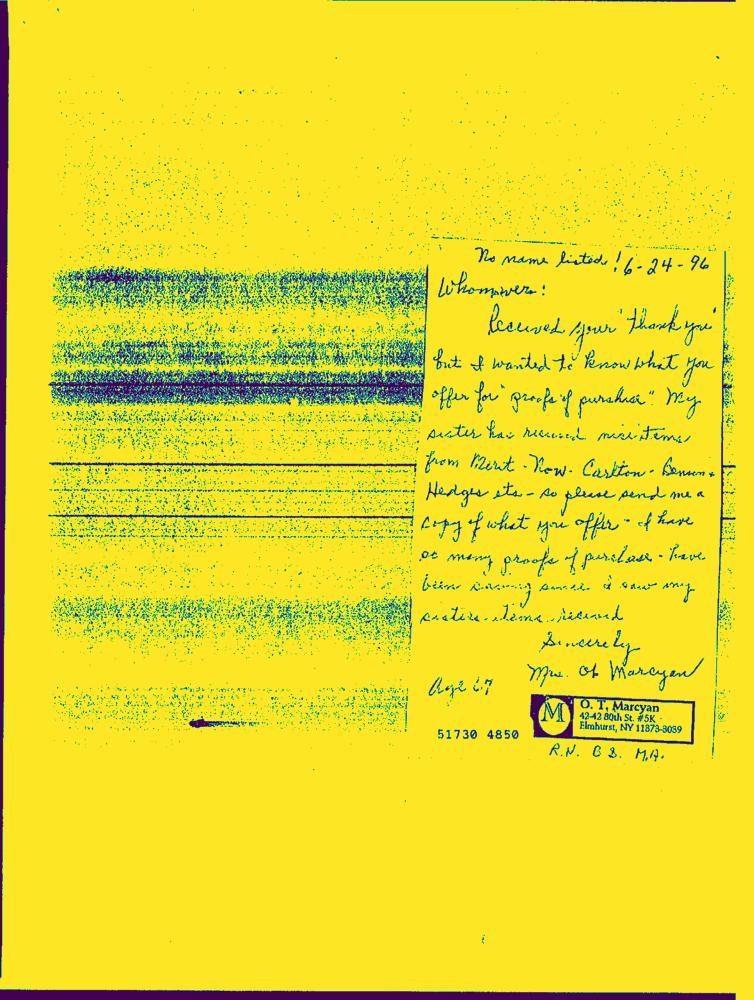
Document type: Hand-Written